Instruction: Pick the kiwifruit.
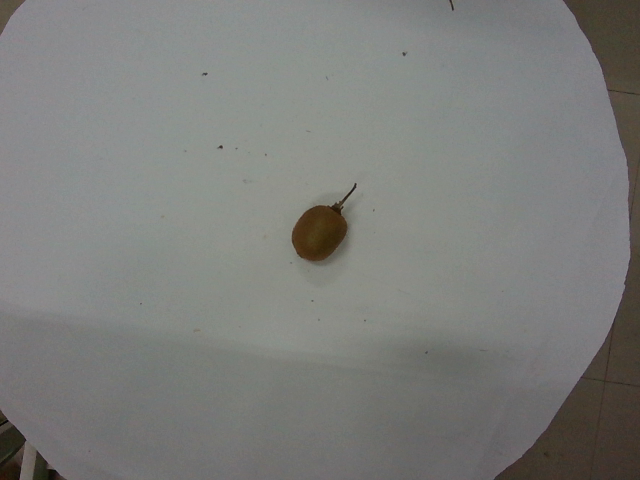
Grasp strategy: vertical